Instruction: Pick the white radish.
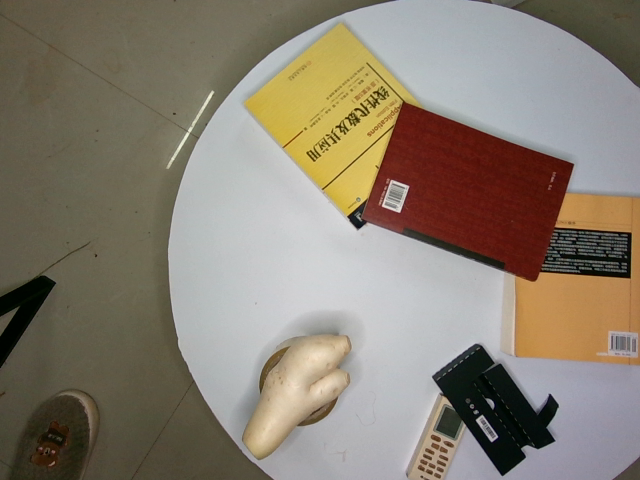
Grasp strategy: vertical